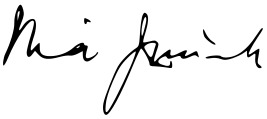
Signature of: mohammad ali jinnah